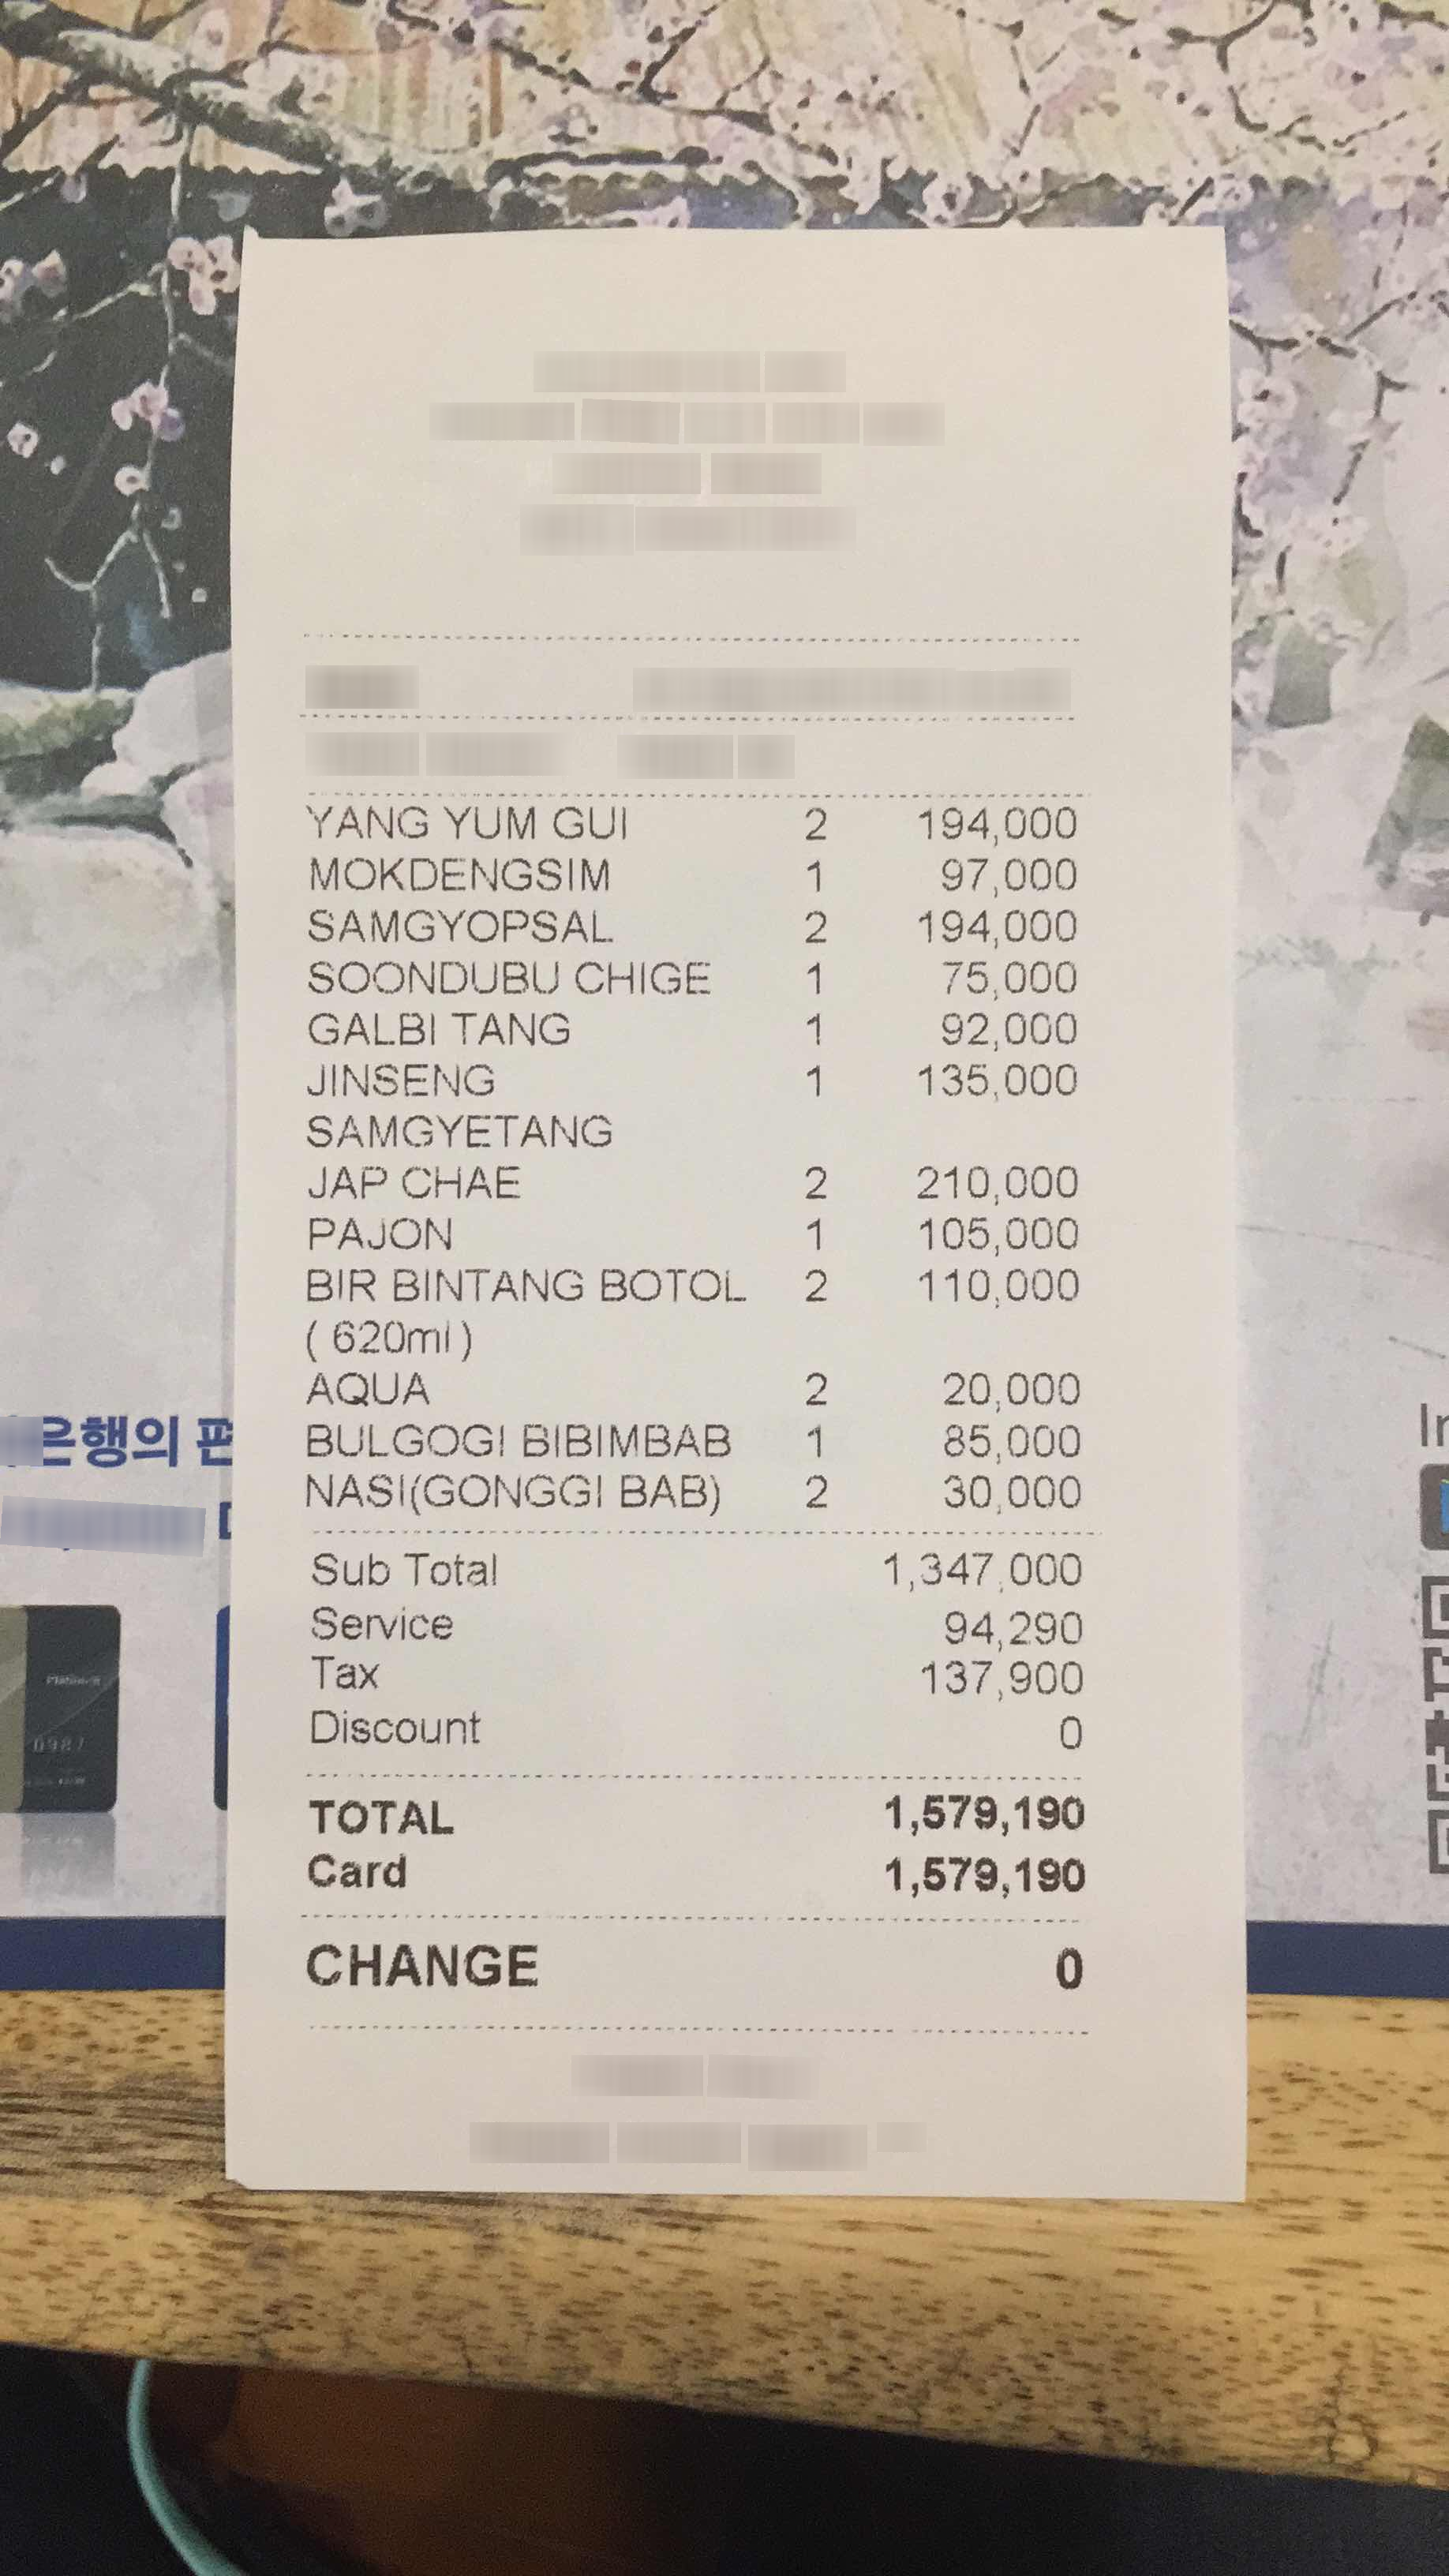
Number of items: 12
Subtotal: 1,347,000
Service charge: 94,290
Tax: 137,900
Total: 1,579,190
OCR text regions:
text: YANG
text: YUM
text: GUI
text: 2
text: 194,000
text: MOKDENGSIM
text: 1
text: 97,000
text: SAMGYOPSAL
text: 2
text: 194,000
text: SOONDUBU
text: CHIGE
text: 1
text: 75,000
text: GALBI
text: TANG
text: 1
text: 92,000
text: JINSENG
text: SAMGYETANG
text: 1
text: 135,000
text: JAP
text: CHAE
text: 2
text: 210,000
text: PAJON
text: 1
text: 105,000
text: BIR
text: BINTANG
text: BOTOL
text: ( )
text: 2
text: 110,000
text: AQUA
text: 2
text: 20,000
text: BULGOGI
text: BIBIMBAB
text: 1
text: 85,000
text: NASI(GONGGI
text: BAB)
text: 2
text: 30,000
text: Sub
text: Total
text: 1,347,000
text: Service
text: 94,290
text: Tax
text: 137,900
text: Discount
text: 0
text: TOTAL
text: 1,579,190
text: Card
text: 1,579,190
text: CHANGE
text: 0